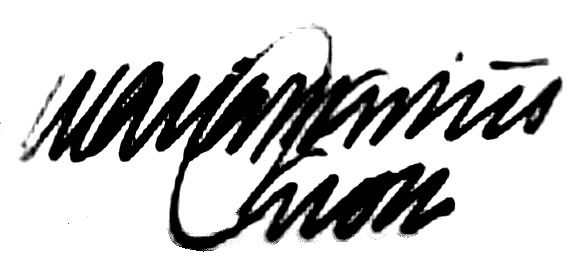
Signature of: maría mariño